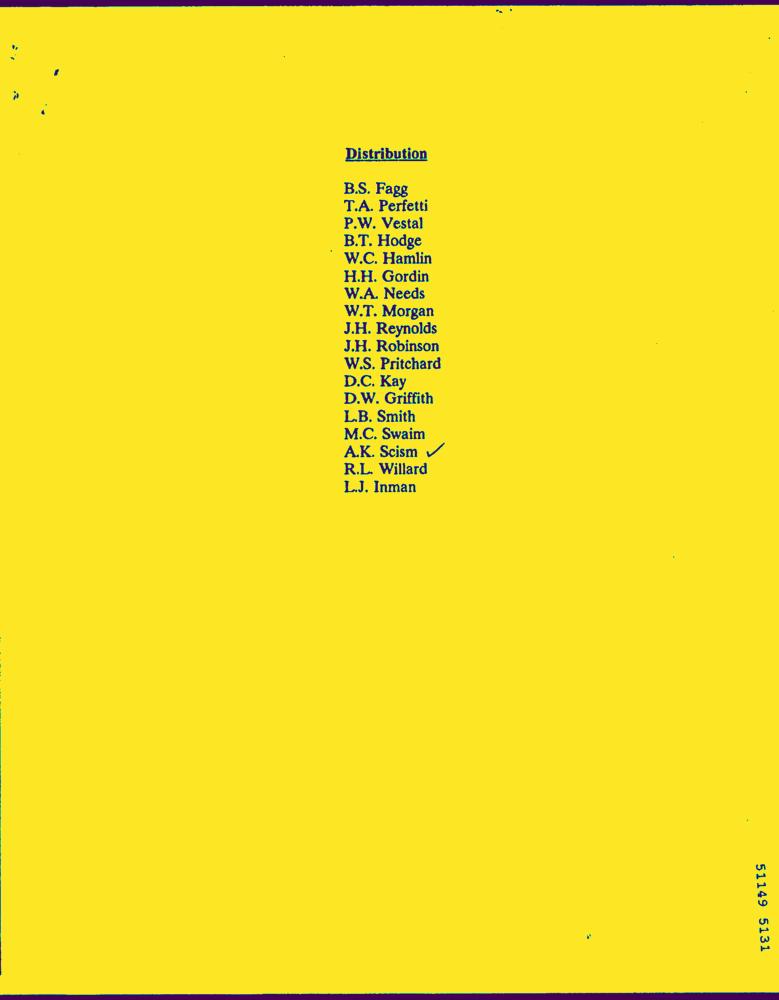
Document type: Letter-Doc